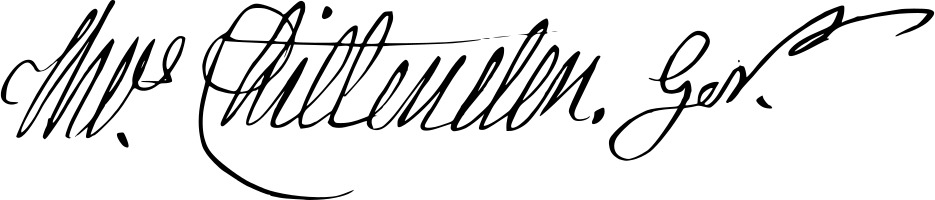
Signature of: thomas chittenden